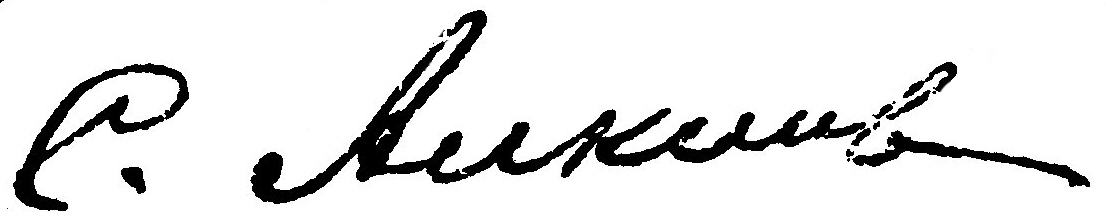
Signature of: säyetgäräy alkin